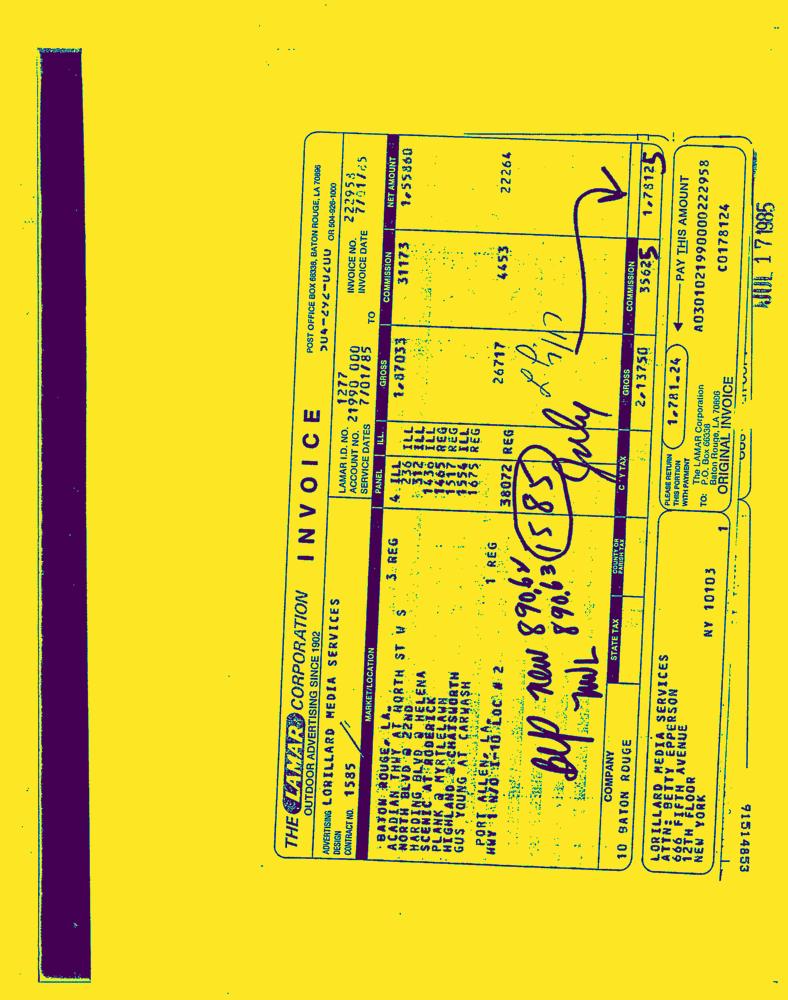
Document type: Invoice-Doc